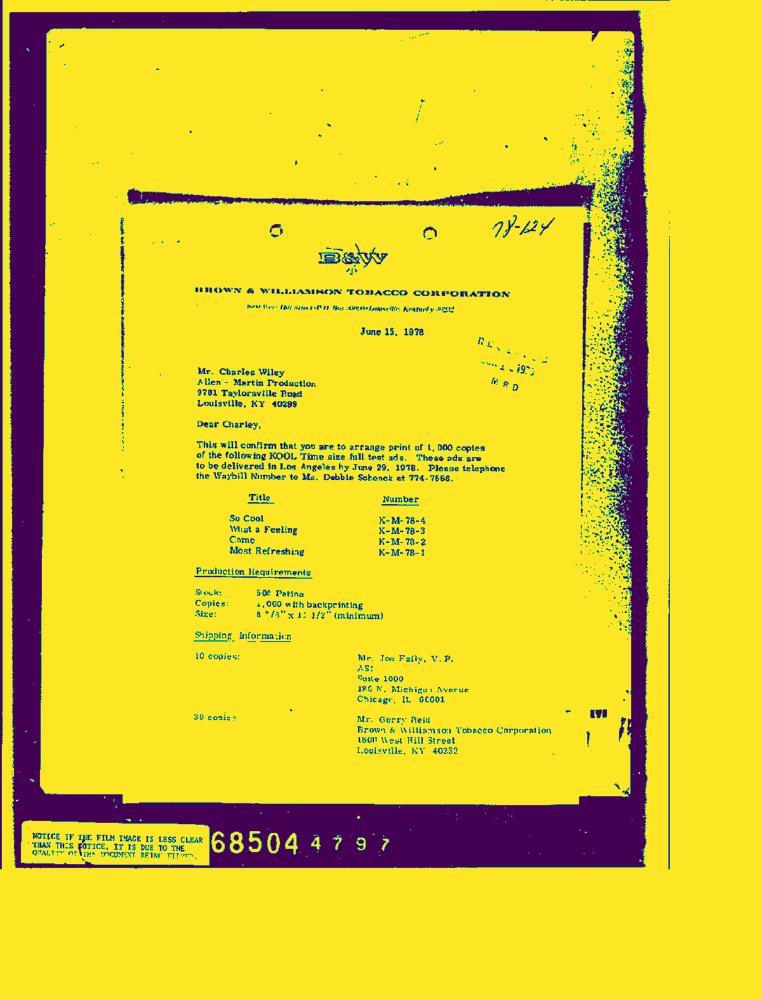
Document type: Letter-Doc